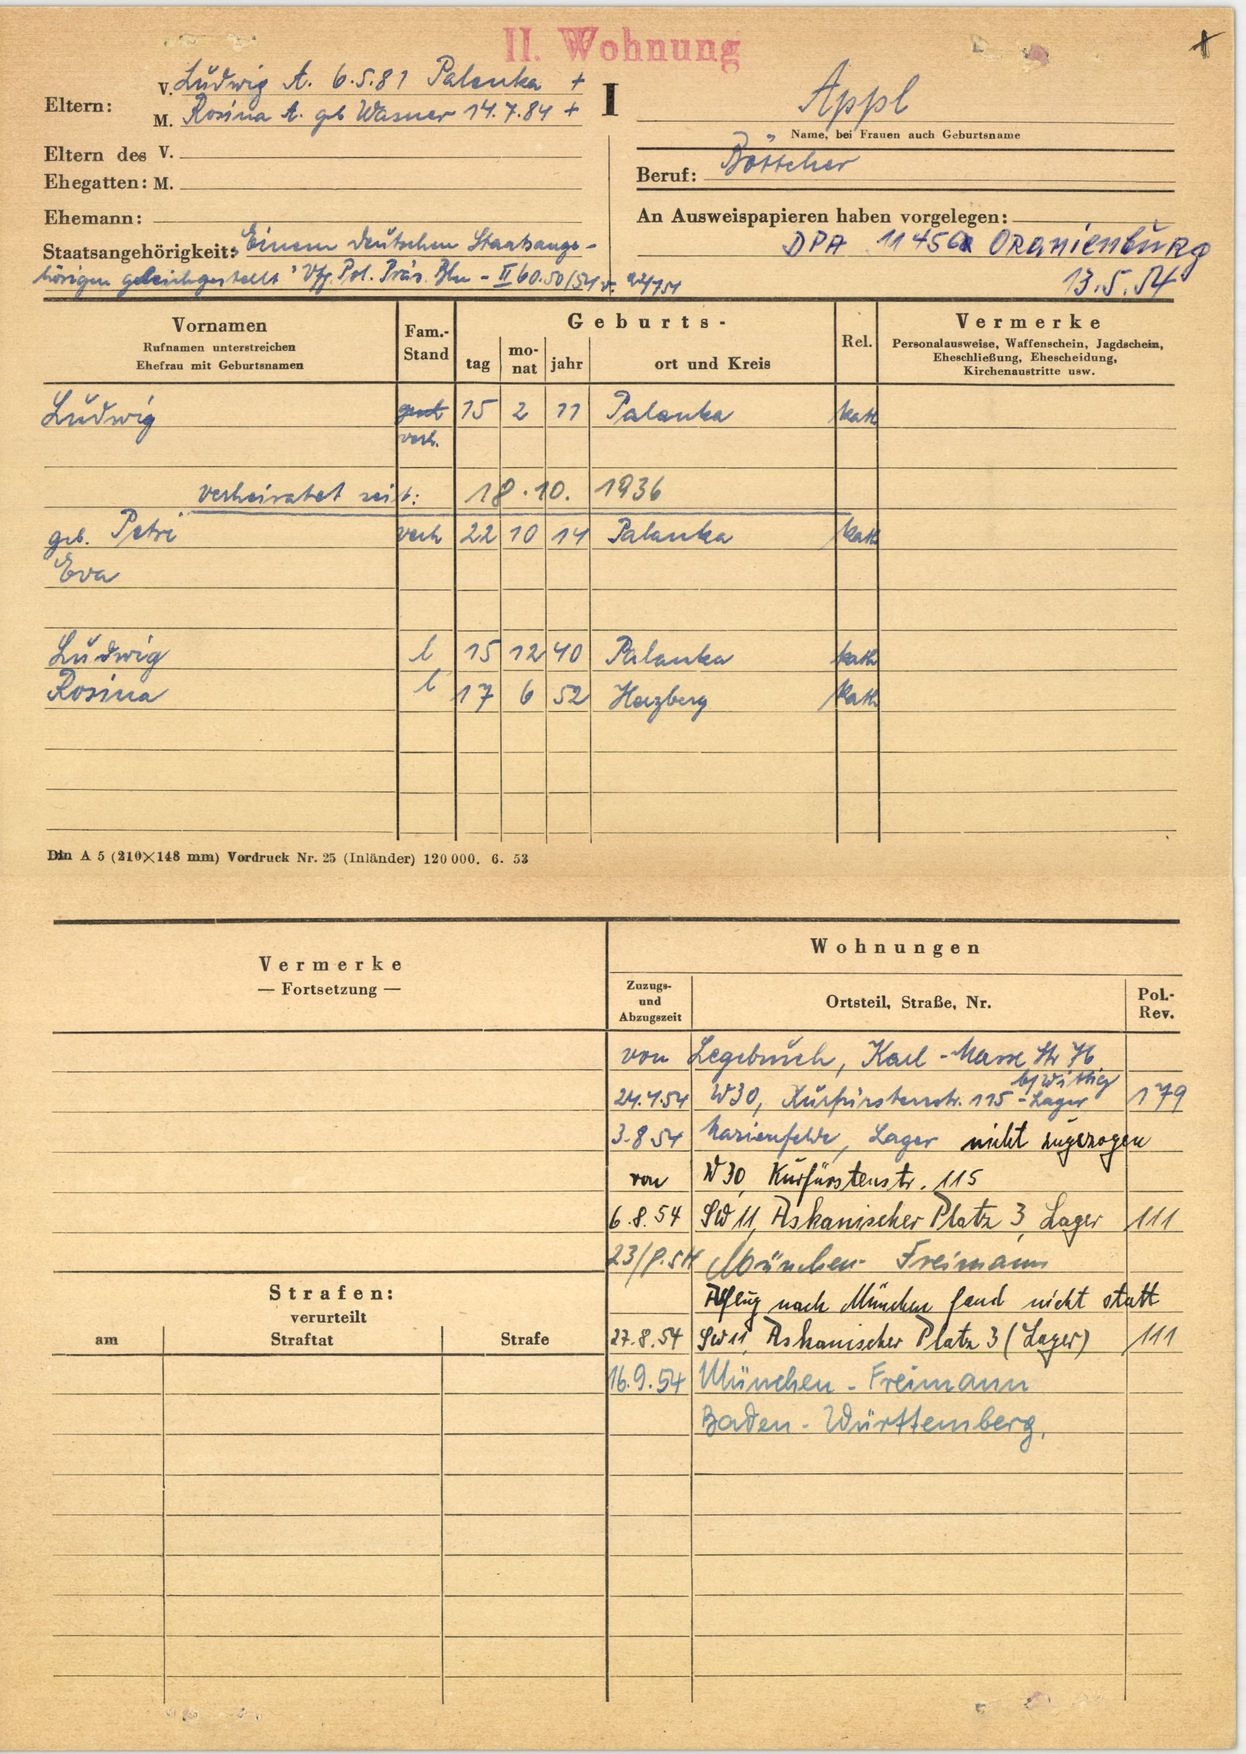
Appl